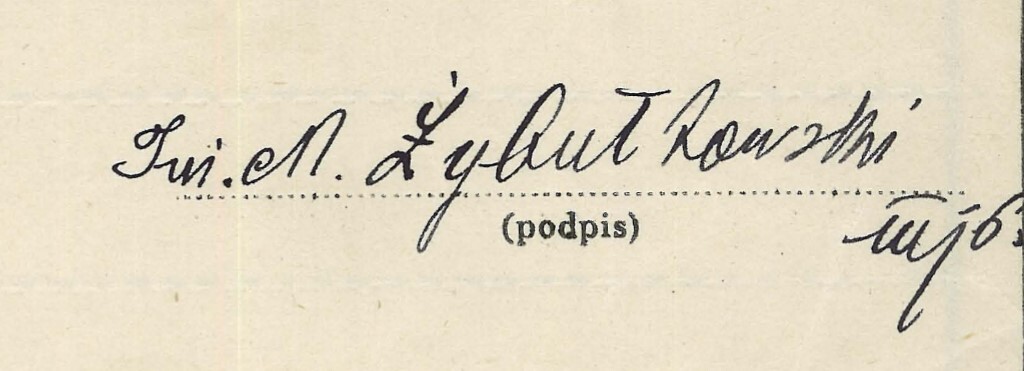
Signature of: marian żybułtowski